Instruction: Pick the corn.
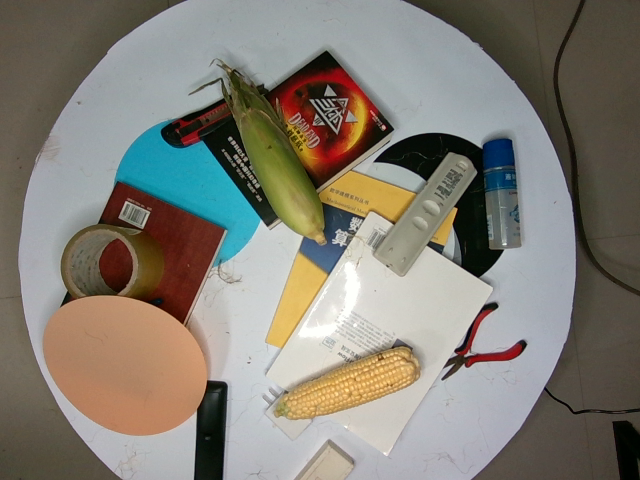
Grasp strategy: vertical